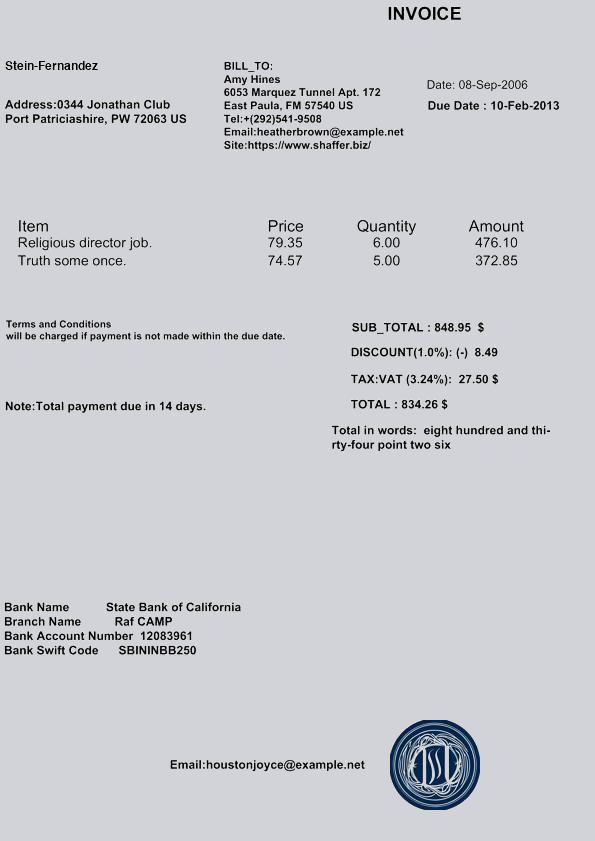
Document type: Invoice